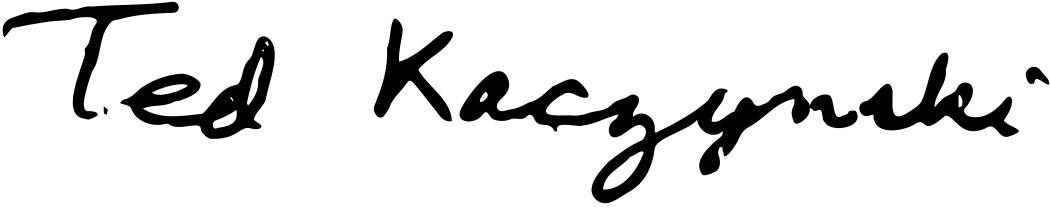
Signature of: ted kaczynski